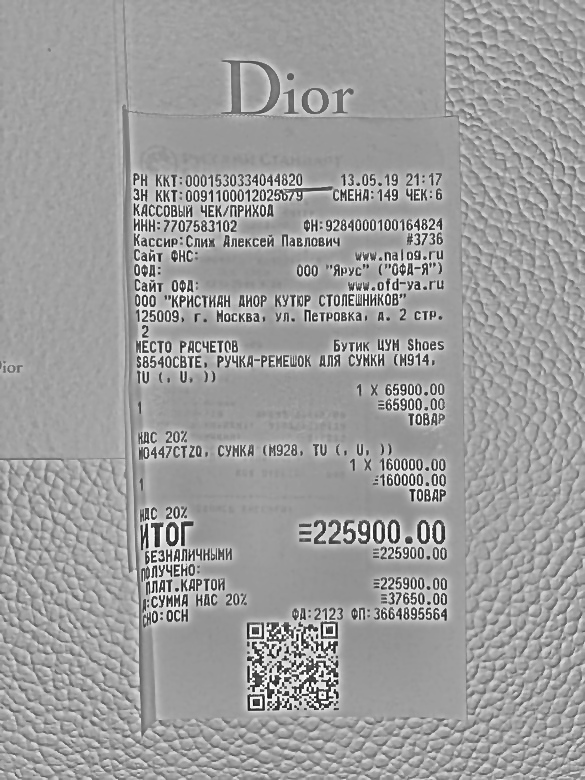
Продавец: ООО "КРИСТИАН ДНОР КУТОР СТОЛЕШНИКОВ"
ИНН: 7707583102
Дата: 13.05.19
Товары: РУЧКА-РЕМЕШОК ДЛЯ СУМКИ; СУМКА
Количество: 1.000; 1.000
Цена: 65900.00; 160000.00
Сумма: 65900.00; 160000.00
Итого: 225900.00